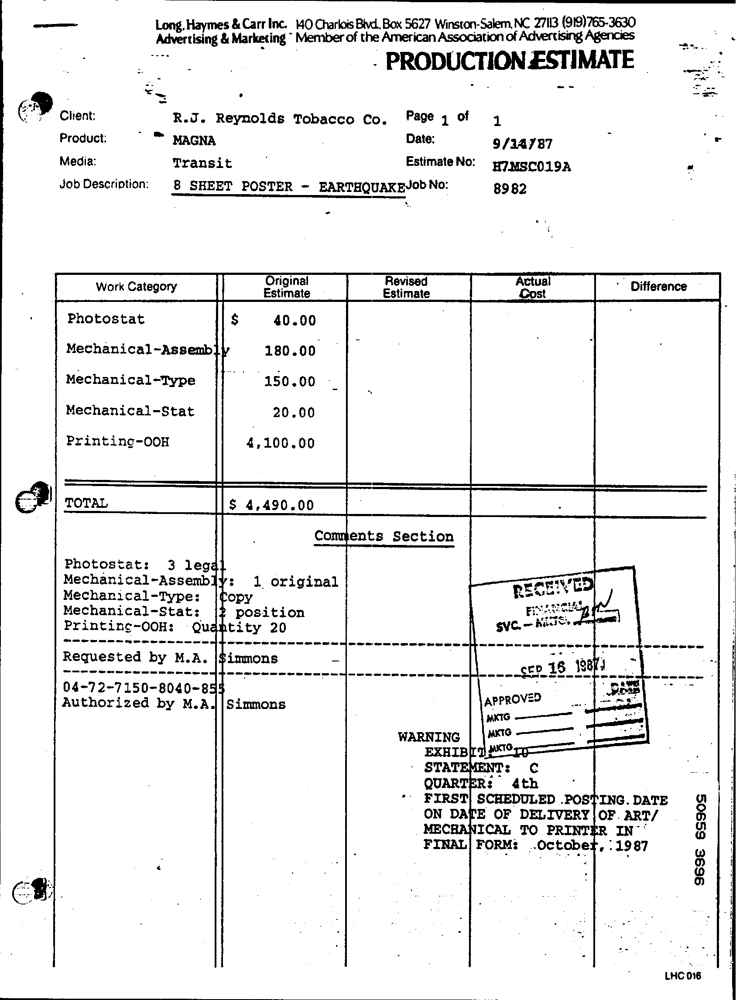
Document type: Invoice